Question: What is the potential diagnosis?
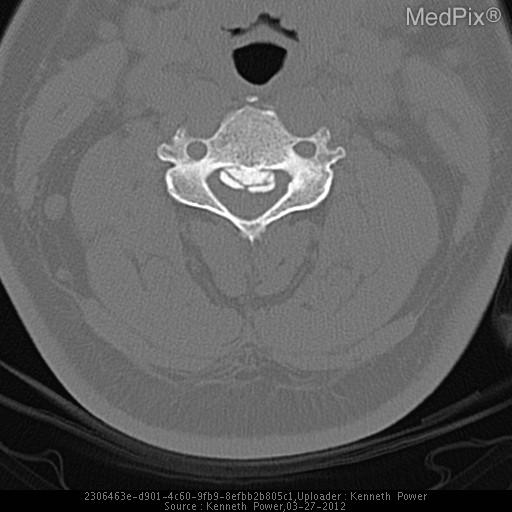
Answer: The possible diagnosis includes None (pathognomonic).